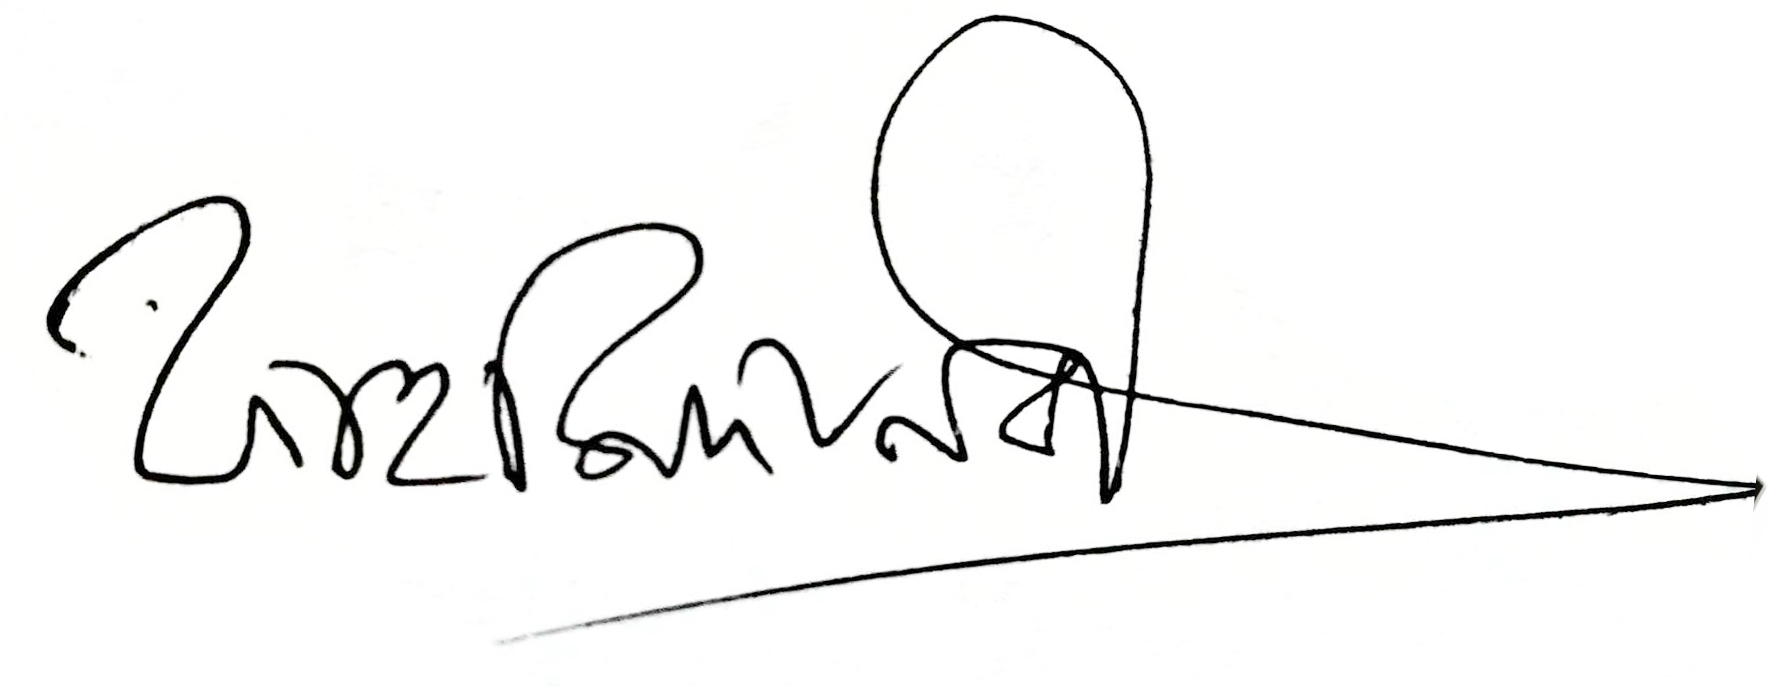
Signature of: fahmida nabi